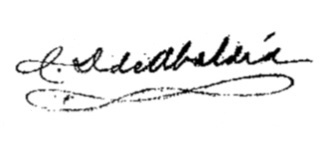
Signature of: josé domingo de obaldía